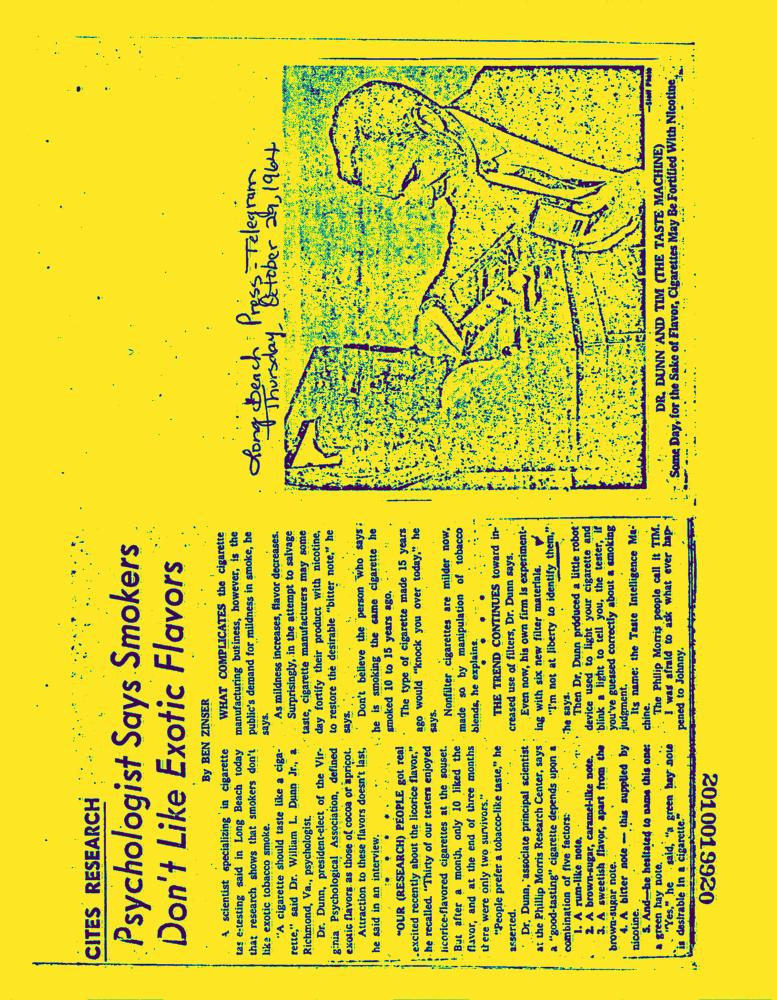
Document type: News-Article